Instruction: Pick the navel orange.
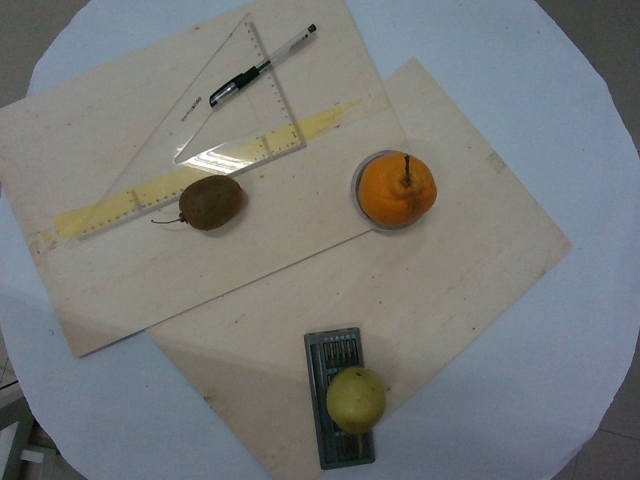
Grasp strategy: vertical